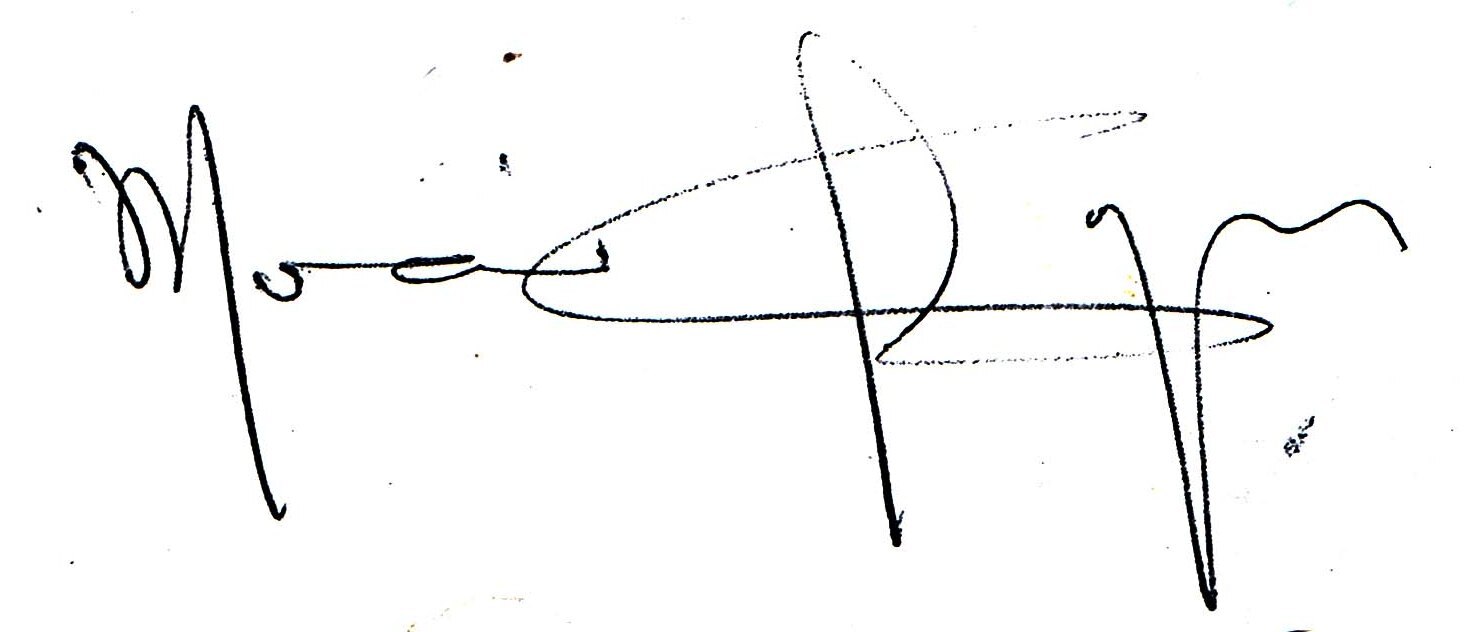
Signature of: moacir costa lopes